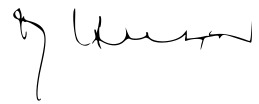
Signature of: gustáv husák